Question: What was observed in the imaging?
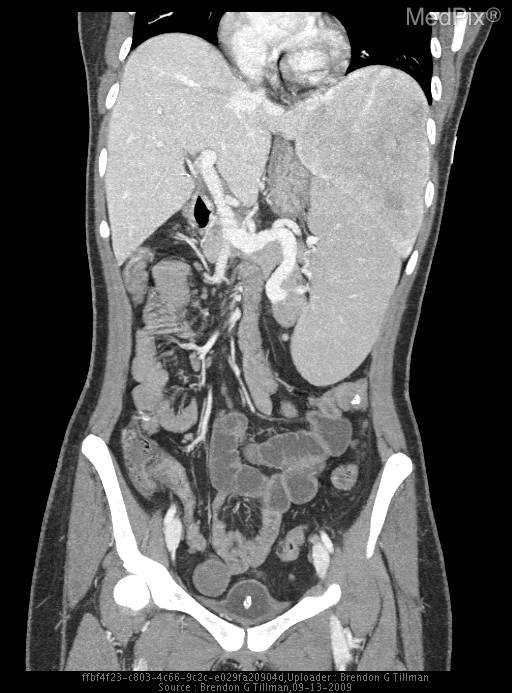
Answer: The imaging shows CT findings consistent with acute pyelonephritis involving left kidney.  A large solid heterogeneously enhancing mass 14.1 x 9.9 x 14.6 cm is seen in the left upper quadrant which is associated with the left lobe of the liver displacing the spleen  infra-medially.  Some lower attenuating areas near the center of this lesion may represent necrosis.  No calcification or cystic components.  Prominent vessels are seen at the periphery of the lesion near the left lobe of the liver.  The remainder of the liver demonstrates multiple round hypoattenuating foci of varying sizes, many of which are too small to characterize.

MRI shows multiple lesions in the liver with the largest in the left lobe with similar imaging appearances as in the CT. A very large dominant left liver lesion in the left upper quadrant measuring 14.6cm in its greatest axis.